Question: What do the imaging results show?
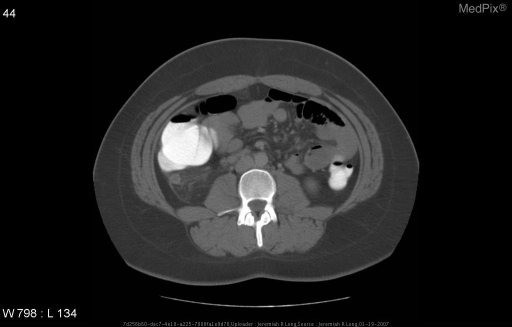
Answer: The imaging shows Axial CT images from the mid abdomen following oral and intravenous contrast material administration demonstrate a blind-ending loop of bowel arising from the cecum directed superiorly with the tip just inferior to the inferior margin of the liver.  The bowel loop is not filled with contrast and measures 1.3 cm from outer wall to outer wall in diameter.  There is some associated inflammatory infiltration of the mesentary and a small amount of perinephric fluid anterior to the right kidney.  There is no free air or abnormal fluid collections to suggest abscess formation. Axial CT images from the mid abdomen following oral and intravenous contrast material administration demonstrate a blind-ending loop of bowel arising from the cecum directed superiorly with the tip just inferior to the inferior margin of the liver.  The bowel loop is not filled with contrast and measures 1.3 cm from outer wall to outer wall in diameter.  There is some associated inflammatory infiltration of the mesentary and a small amount of perinephric fluid anterior to the right kidney.  There is no free air or abnormal fluid collections to suggest abscess formation..